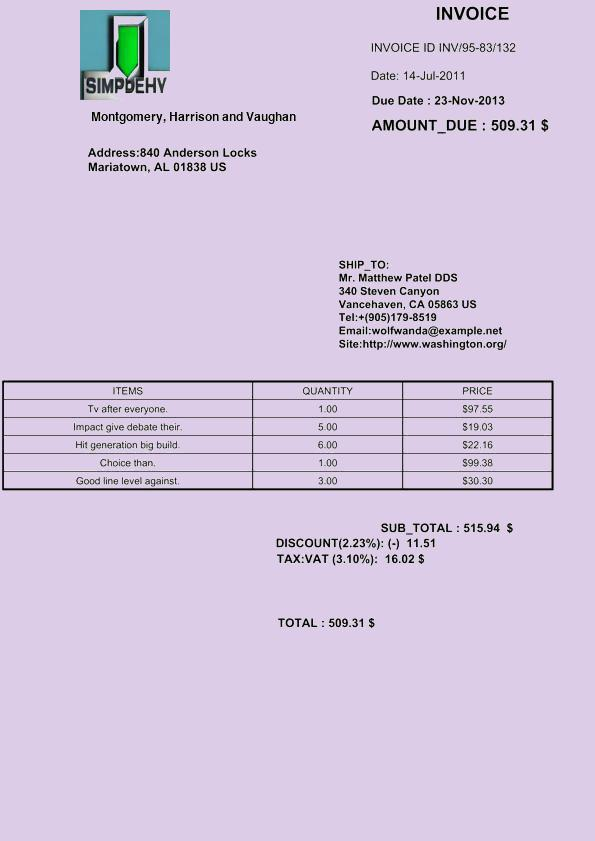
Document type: Invoice